Question: In what way does the history help explain the case?
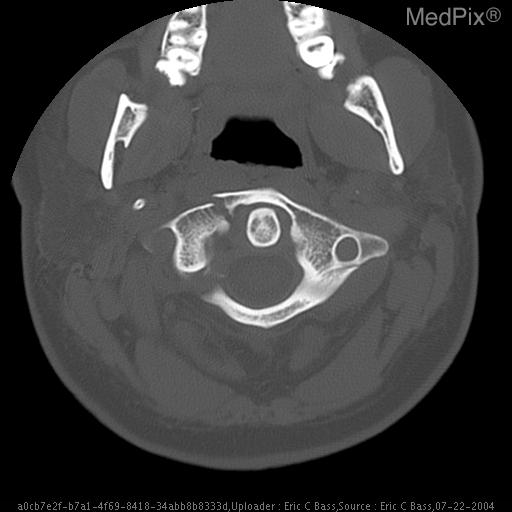
Answer: The patient's history of 27 year old female involved in high speed motor vehicle accident. is key in understanding the case.